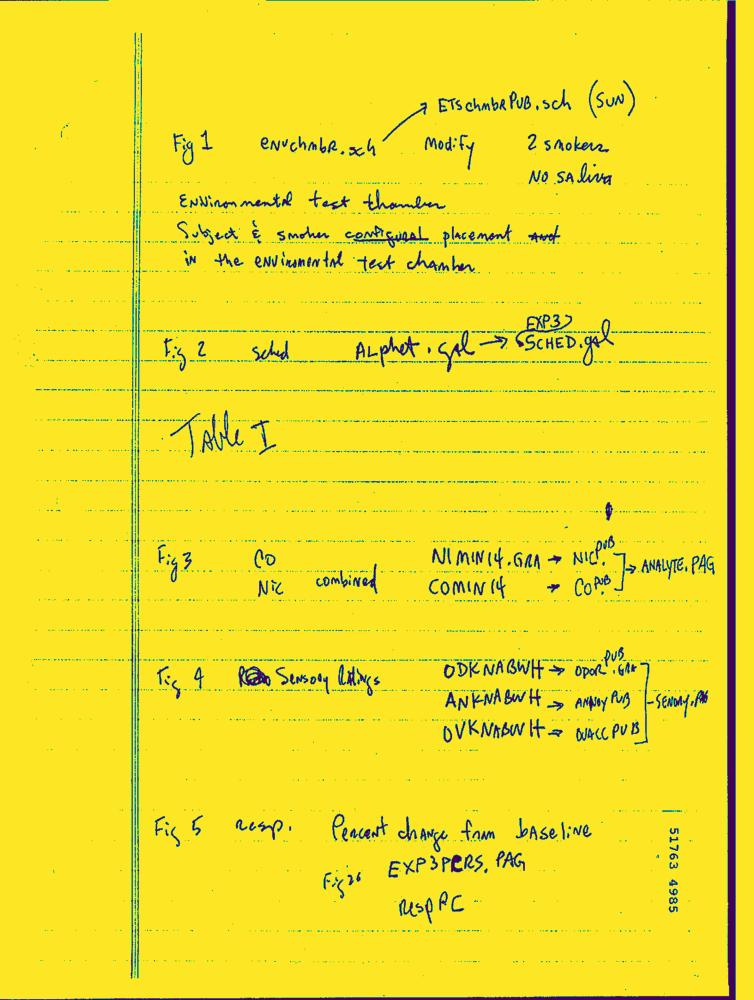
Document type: Hand-Written